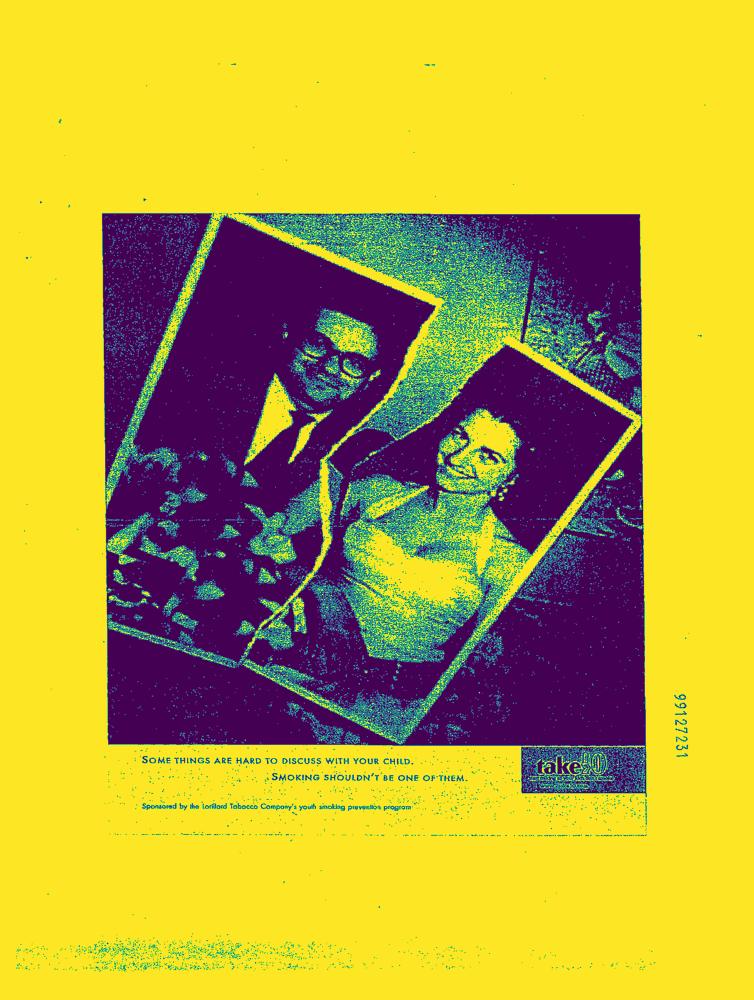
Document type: AD